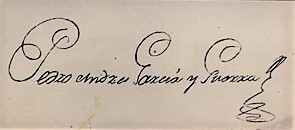
Signature of: pedro andrés garcía de sobrecasa